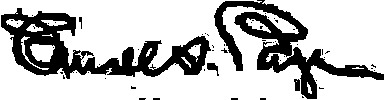
Signature of: carroll s page